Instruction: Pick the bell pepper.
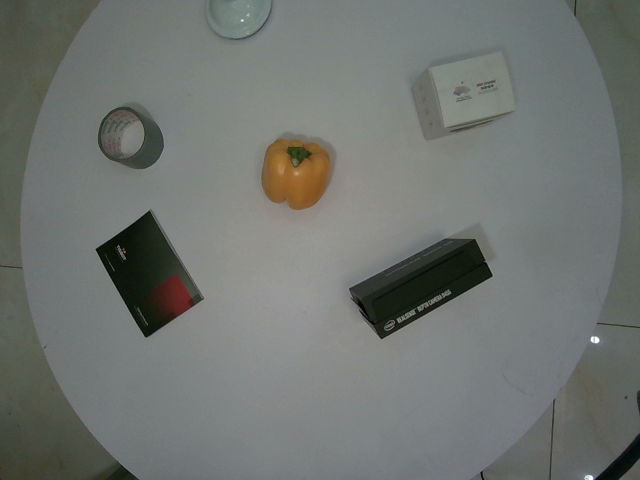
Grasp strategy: vertical